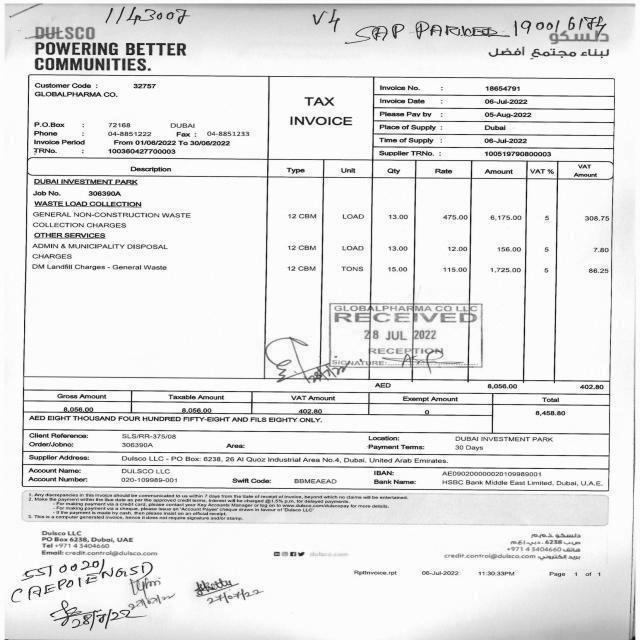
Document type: Invoice